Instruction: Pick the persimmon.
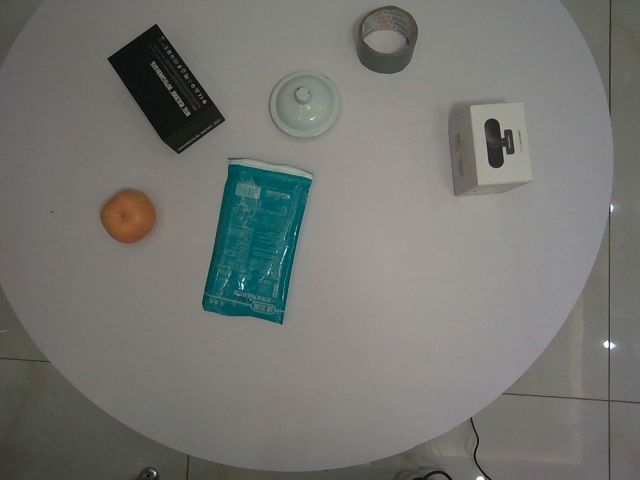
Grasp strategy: vertical